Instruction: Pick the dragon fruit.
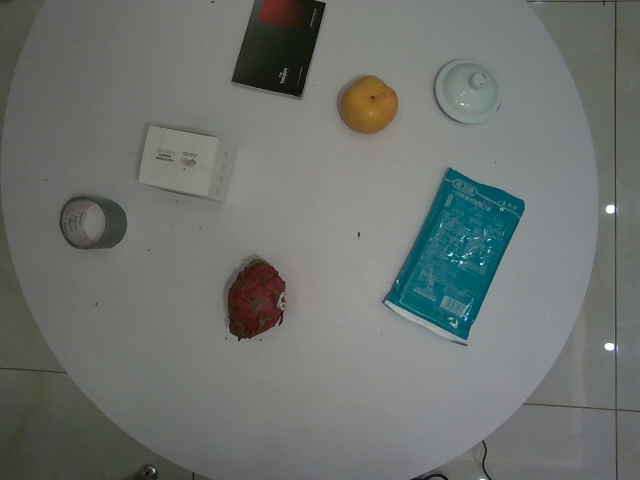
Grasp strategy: vertical